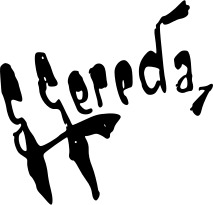
Signature of: eduardo gómez gereda